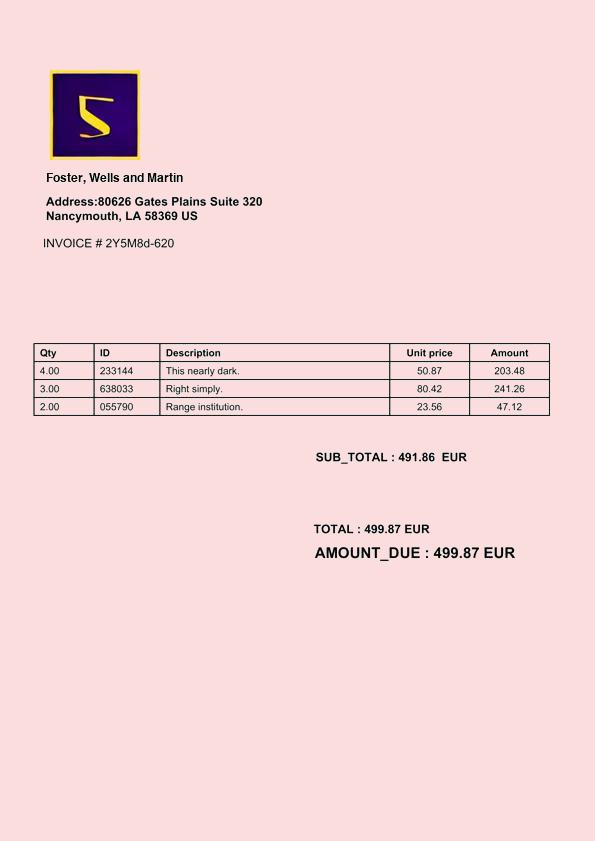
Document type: Invoice